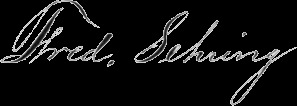
Signature of: frederick sehring